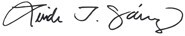
Signature of: linda sánchez